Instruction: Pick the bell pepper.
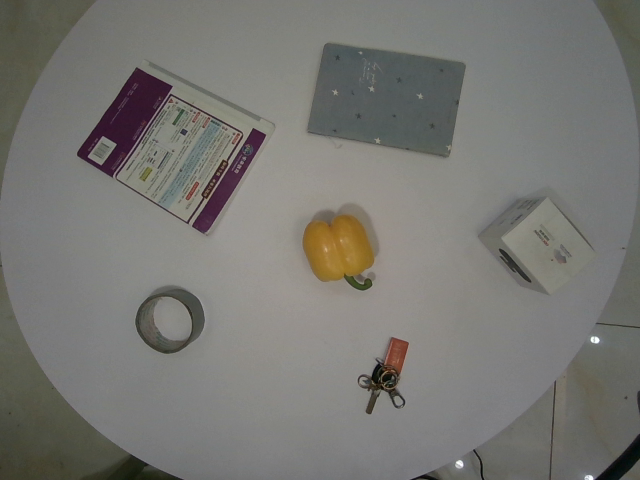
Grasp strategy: vertical